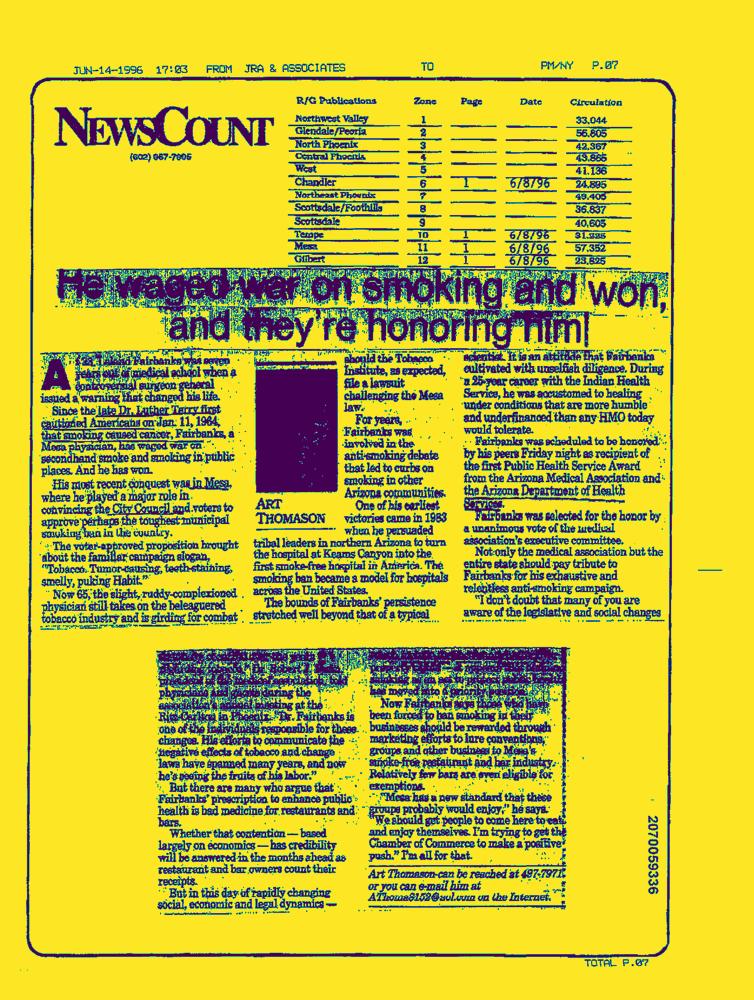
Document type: News-Article